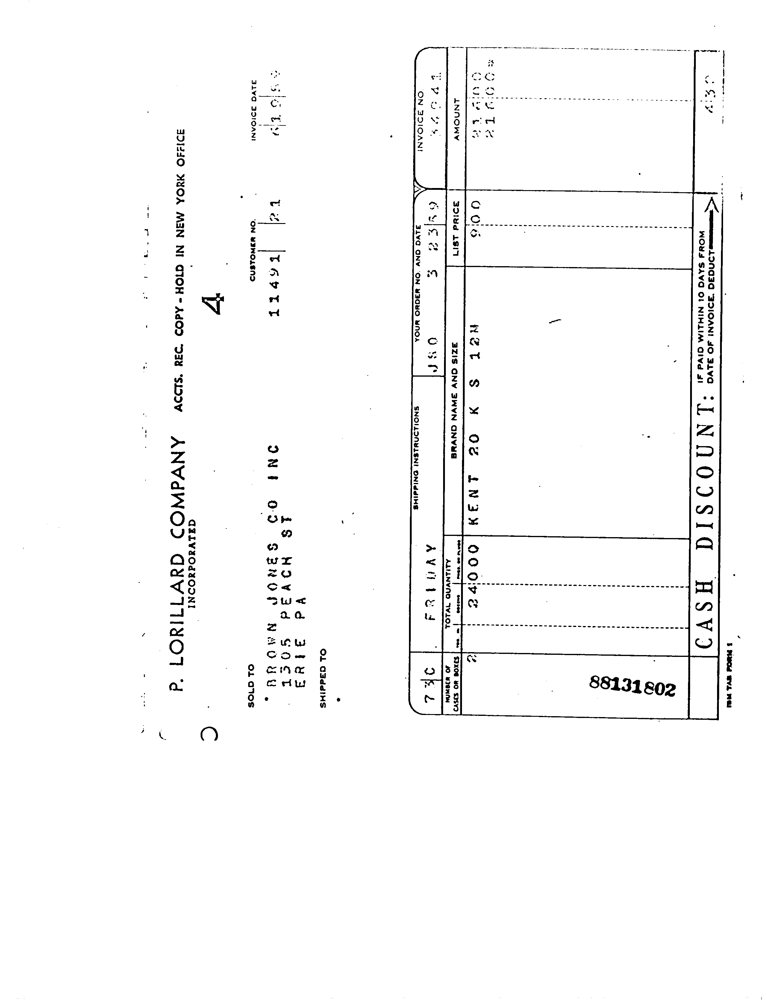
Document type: Invoice